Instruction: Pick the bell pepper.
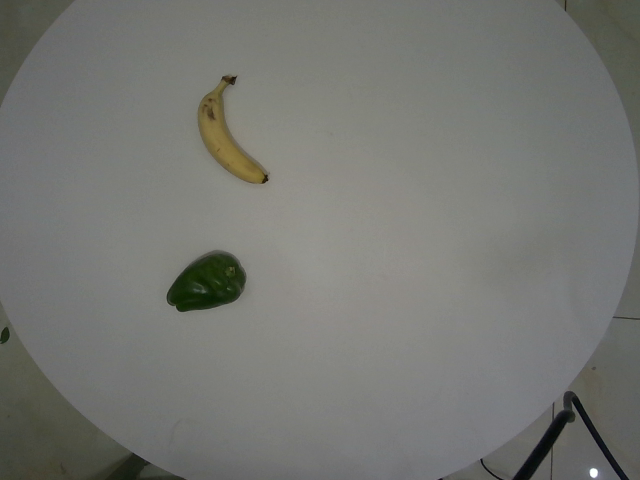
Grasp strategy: vertical